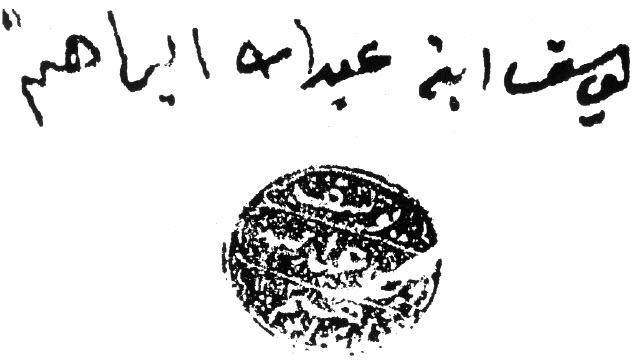
Signature of: yousif bin abdullah al ibrahim